Question: What might the diagnosis be?
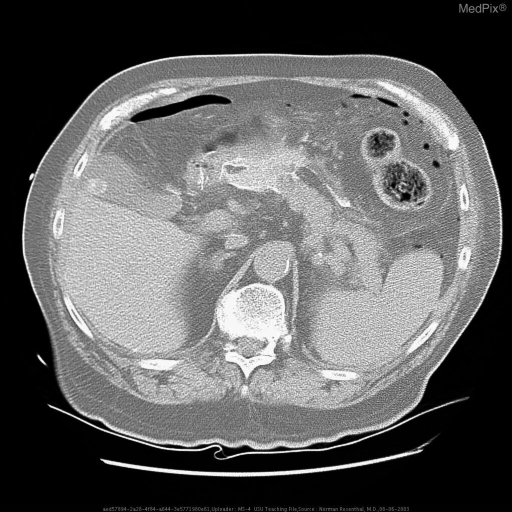
Answer: The possible diagnosis includes Esophagus Rupture: iatrogenic, Mallory Weiss, Boerhaave’s

Gastric Rupture: iatrogenic, perforated ulcer.